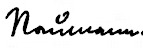
Signature of: moritz ernst adolf naumann